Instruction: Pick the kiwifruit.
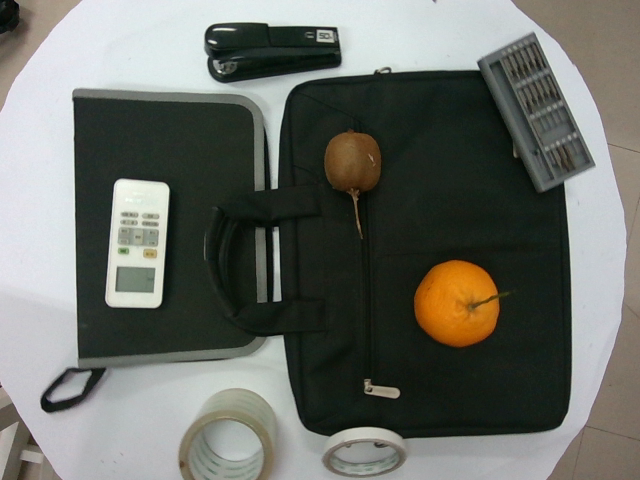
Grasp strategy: vertical